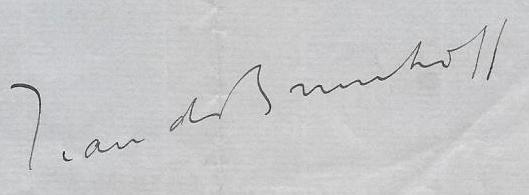
Signature of: jean de brunhoff